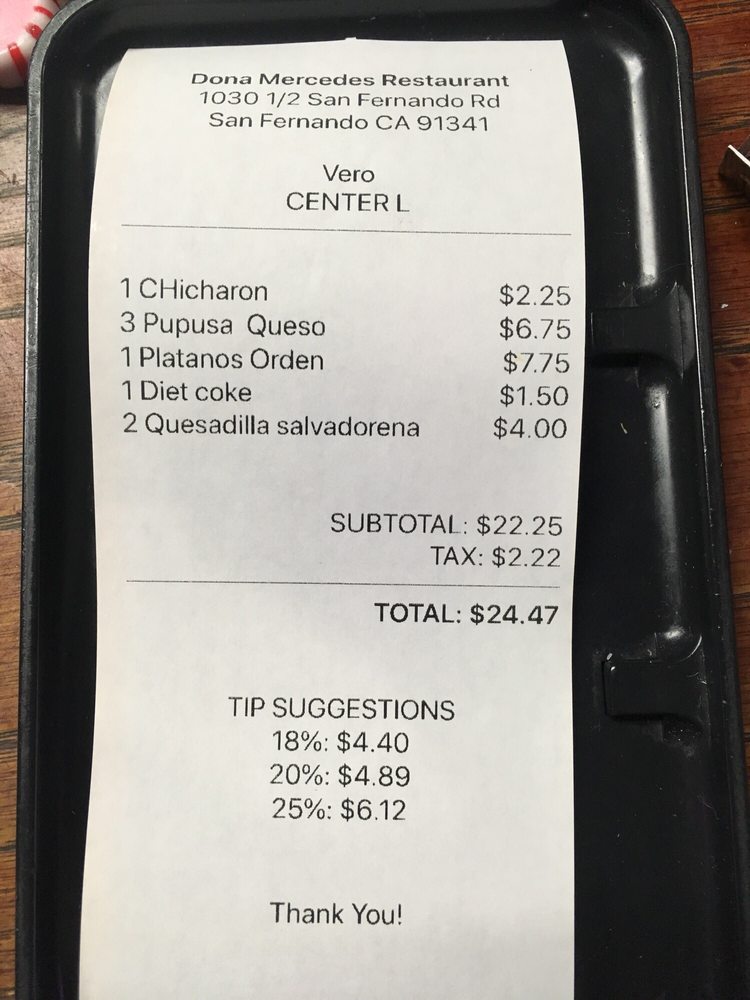
gt_parse: criticals: name: TOTAL
price: $24.47
store: Dona Mercedes Restaurant